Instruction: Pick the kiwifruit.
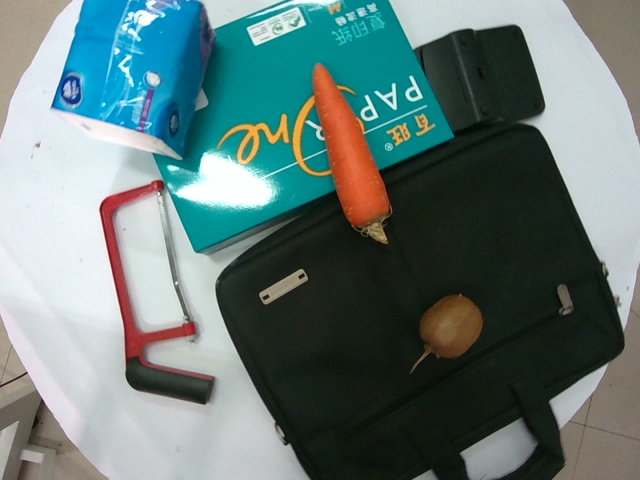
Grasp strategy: vertical